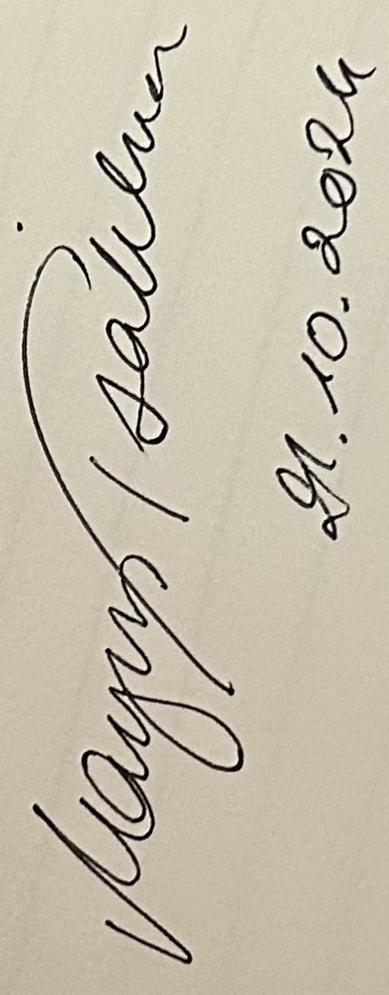
Signature of: margus tsahkna